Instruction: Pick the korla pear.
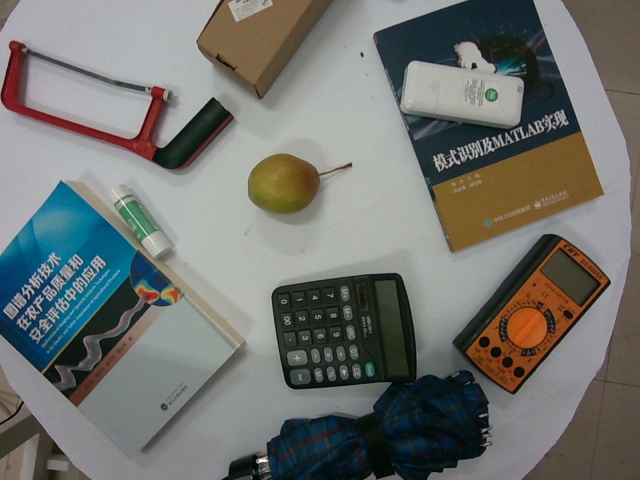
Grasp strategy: vertical